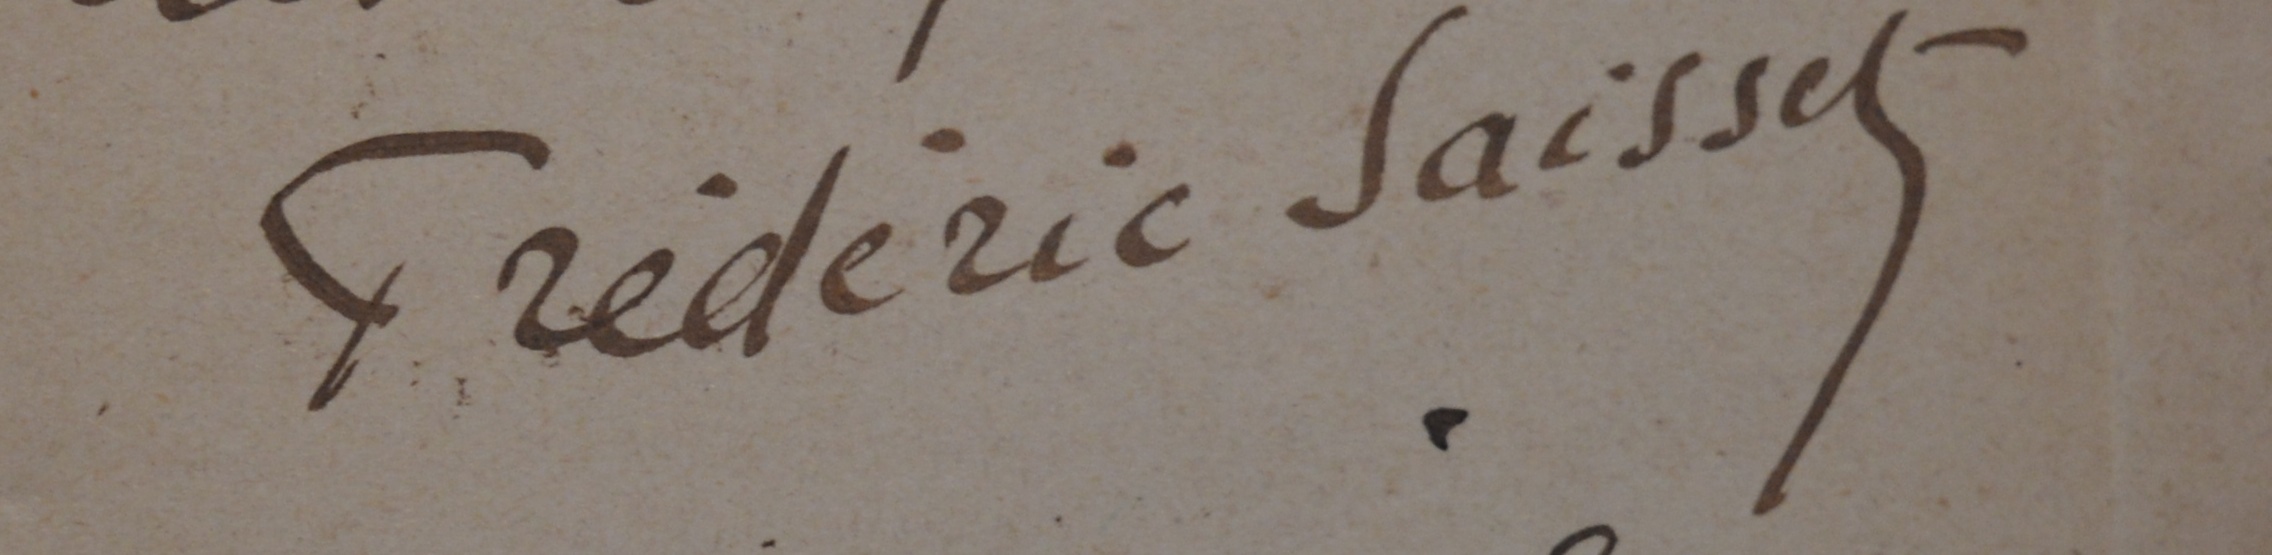
Signature of: frédéric saisset